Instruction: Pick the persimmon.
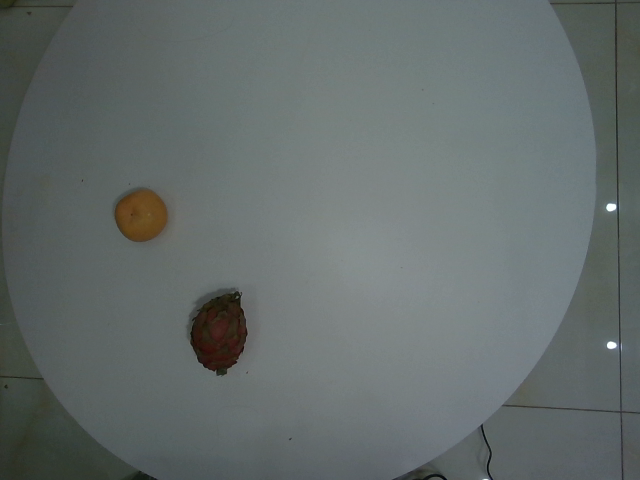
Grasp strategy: vertical